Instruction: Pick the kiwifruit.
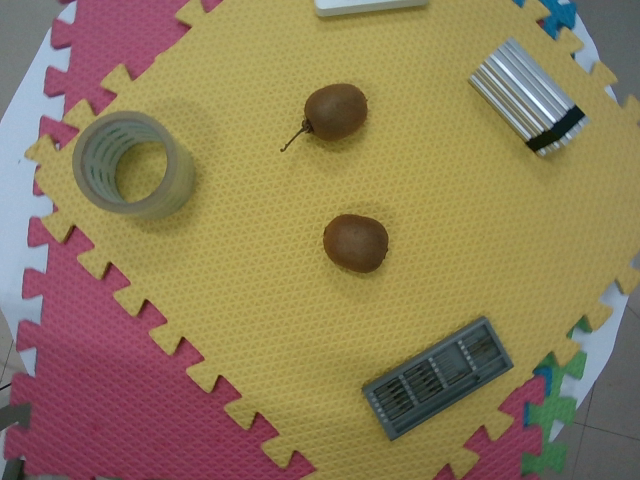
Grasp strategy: vertical